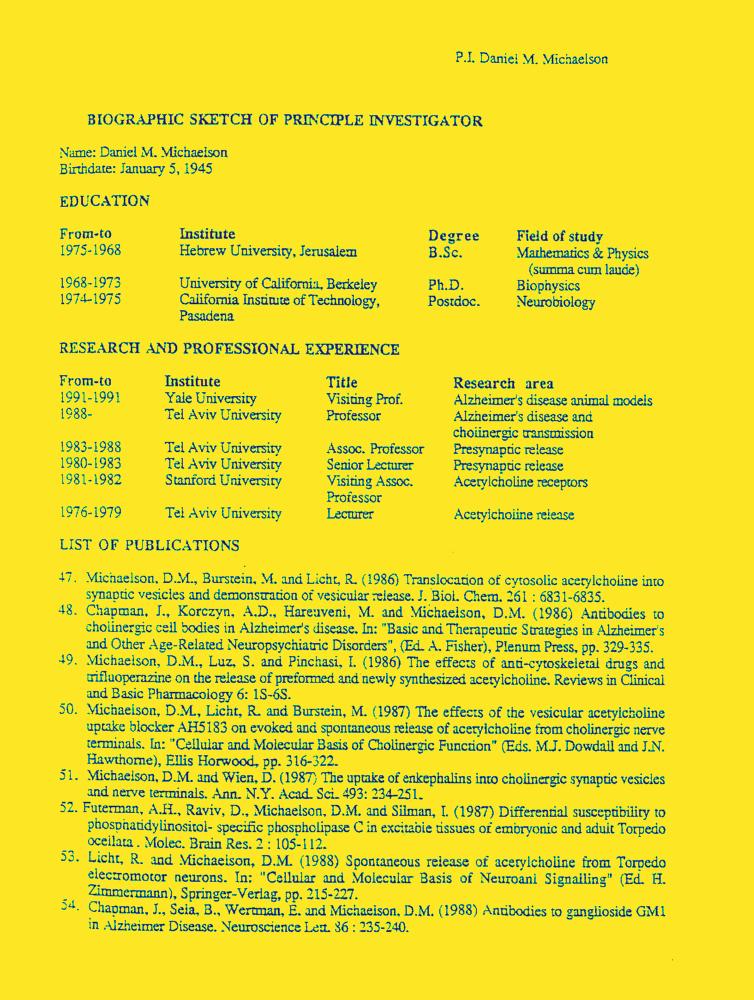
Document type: Resume-Doc